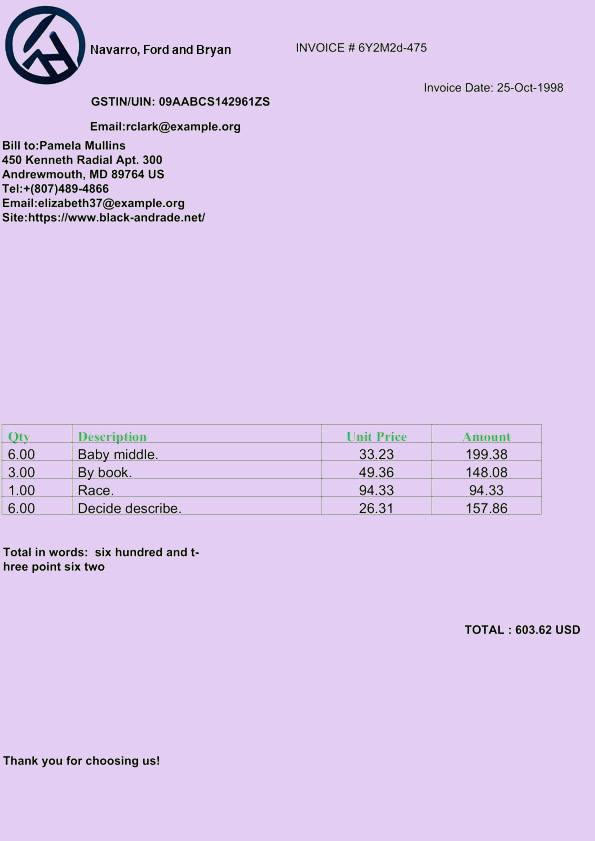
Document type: Invoice